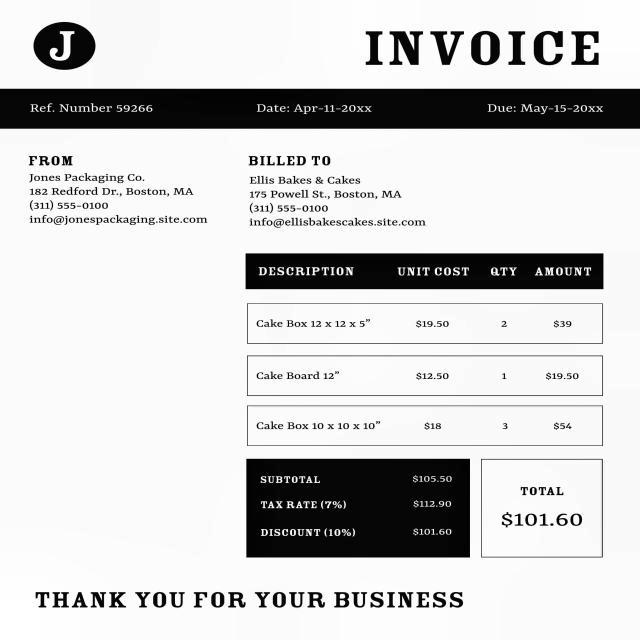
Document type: Invoice